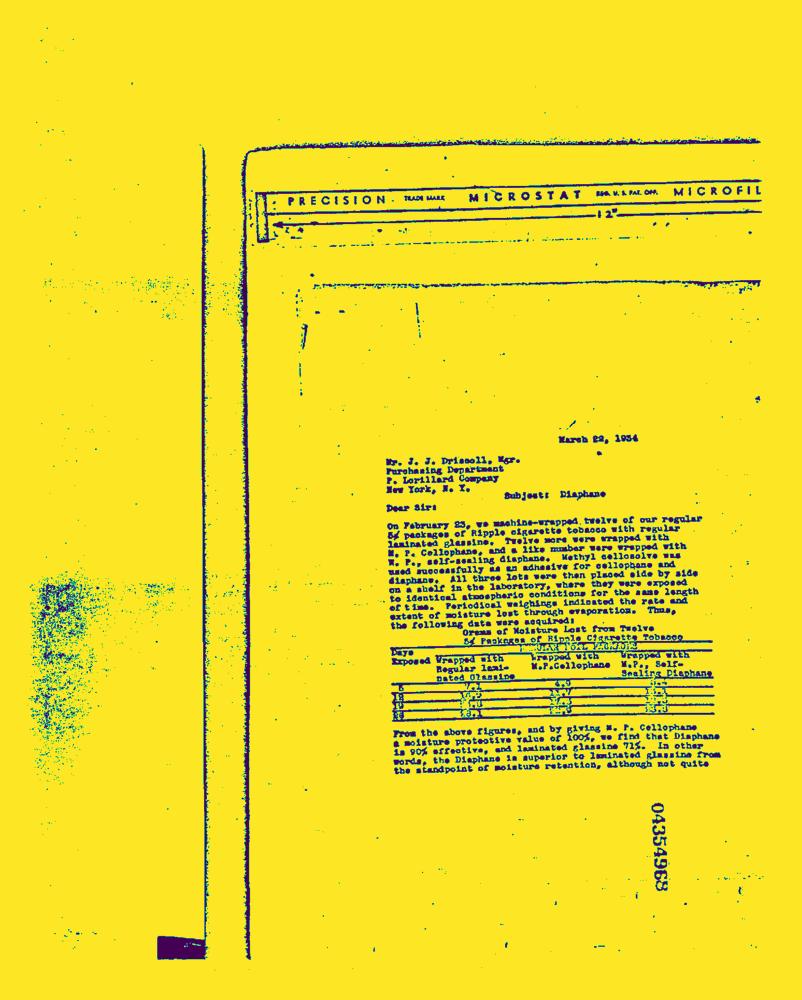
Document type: Letter-Doc